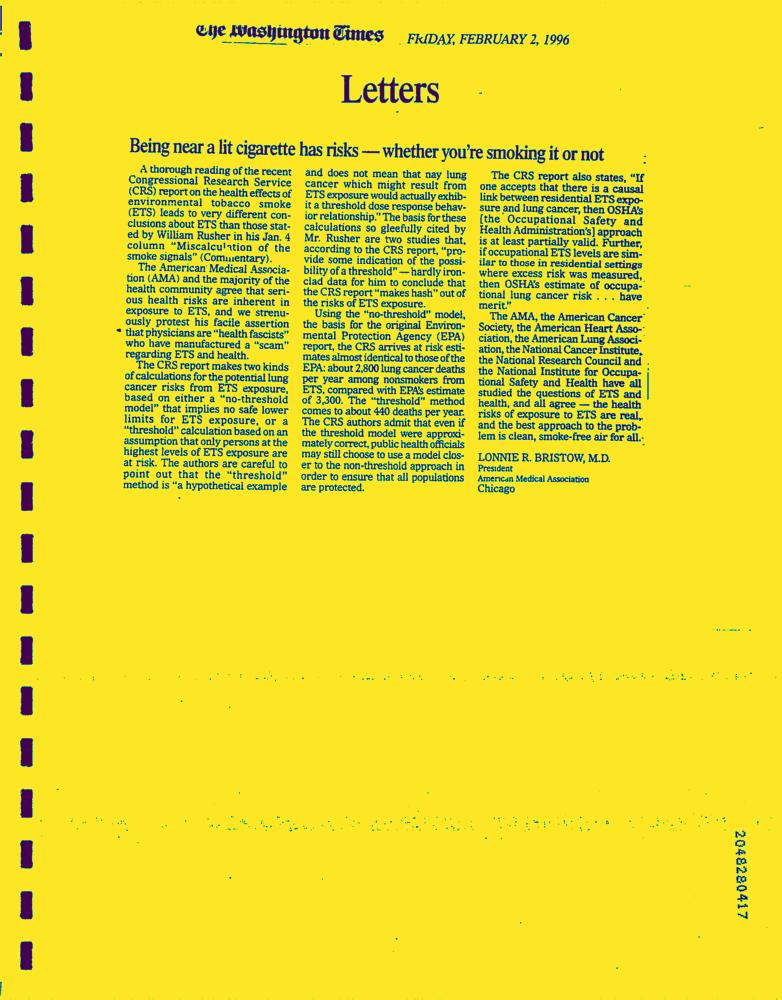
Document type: News-Article